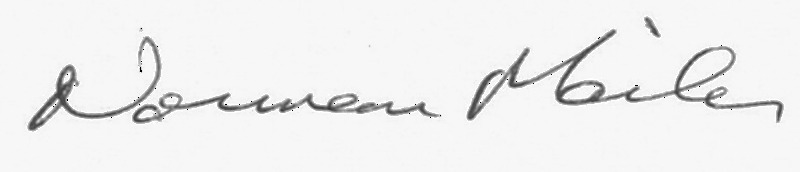
Signature of: norman mailer